Question: What is the assessed value of the property as noted in the document?
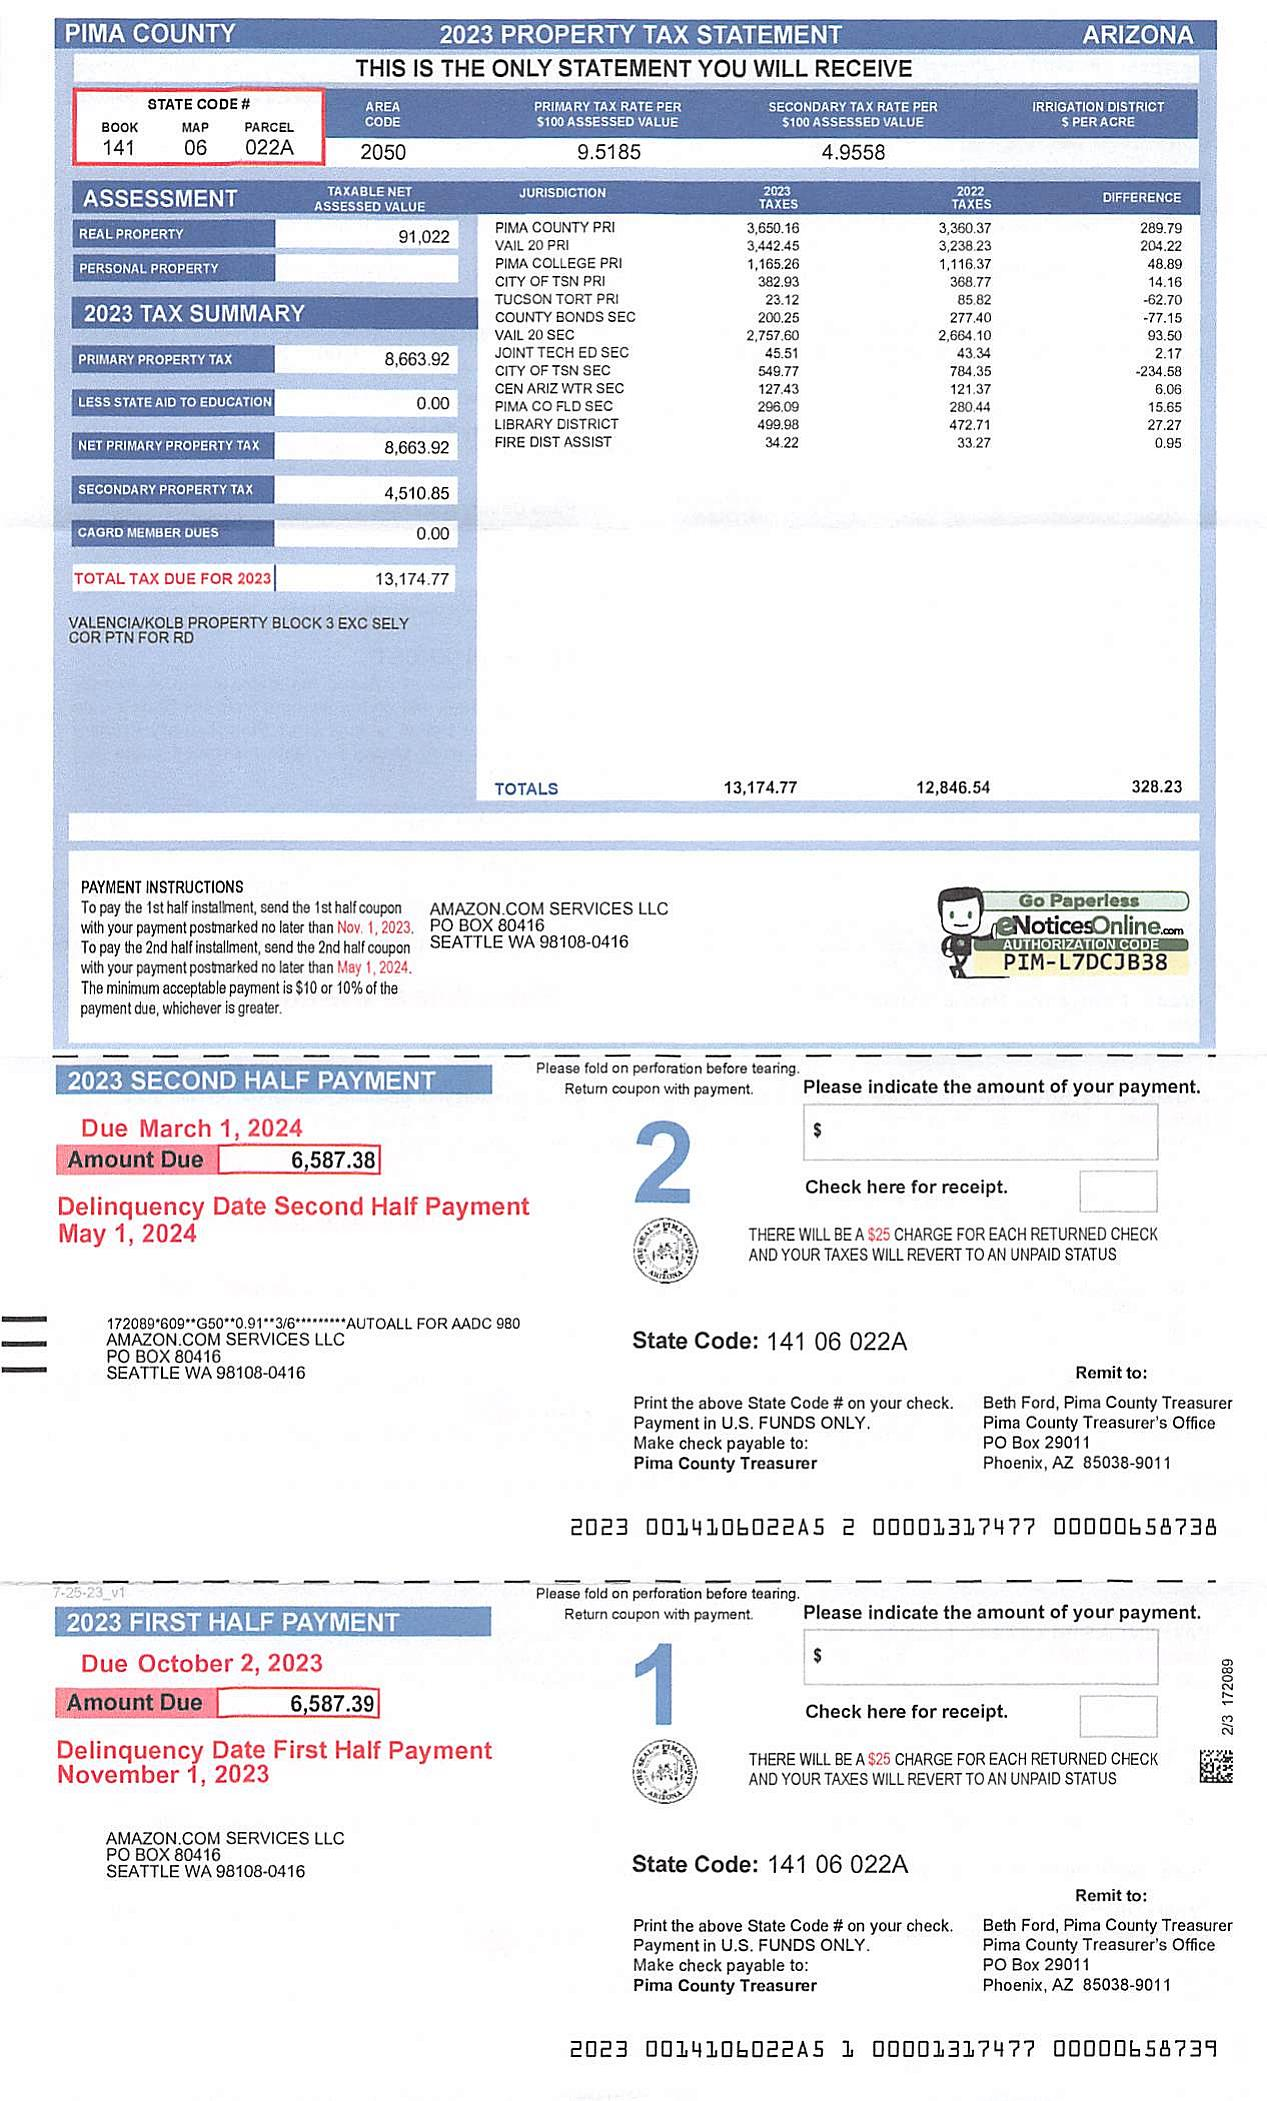
Answer: "91,022"